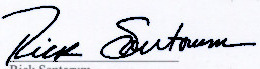
Signature of: rick santorum